Question: What is the name of the tenant mentioned in the document?
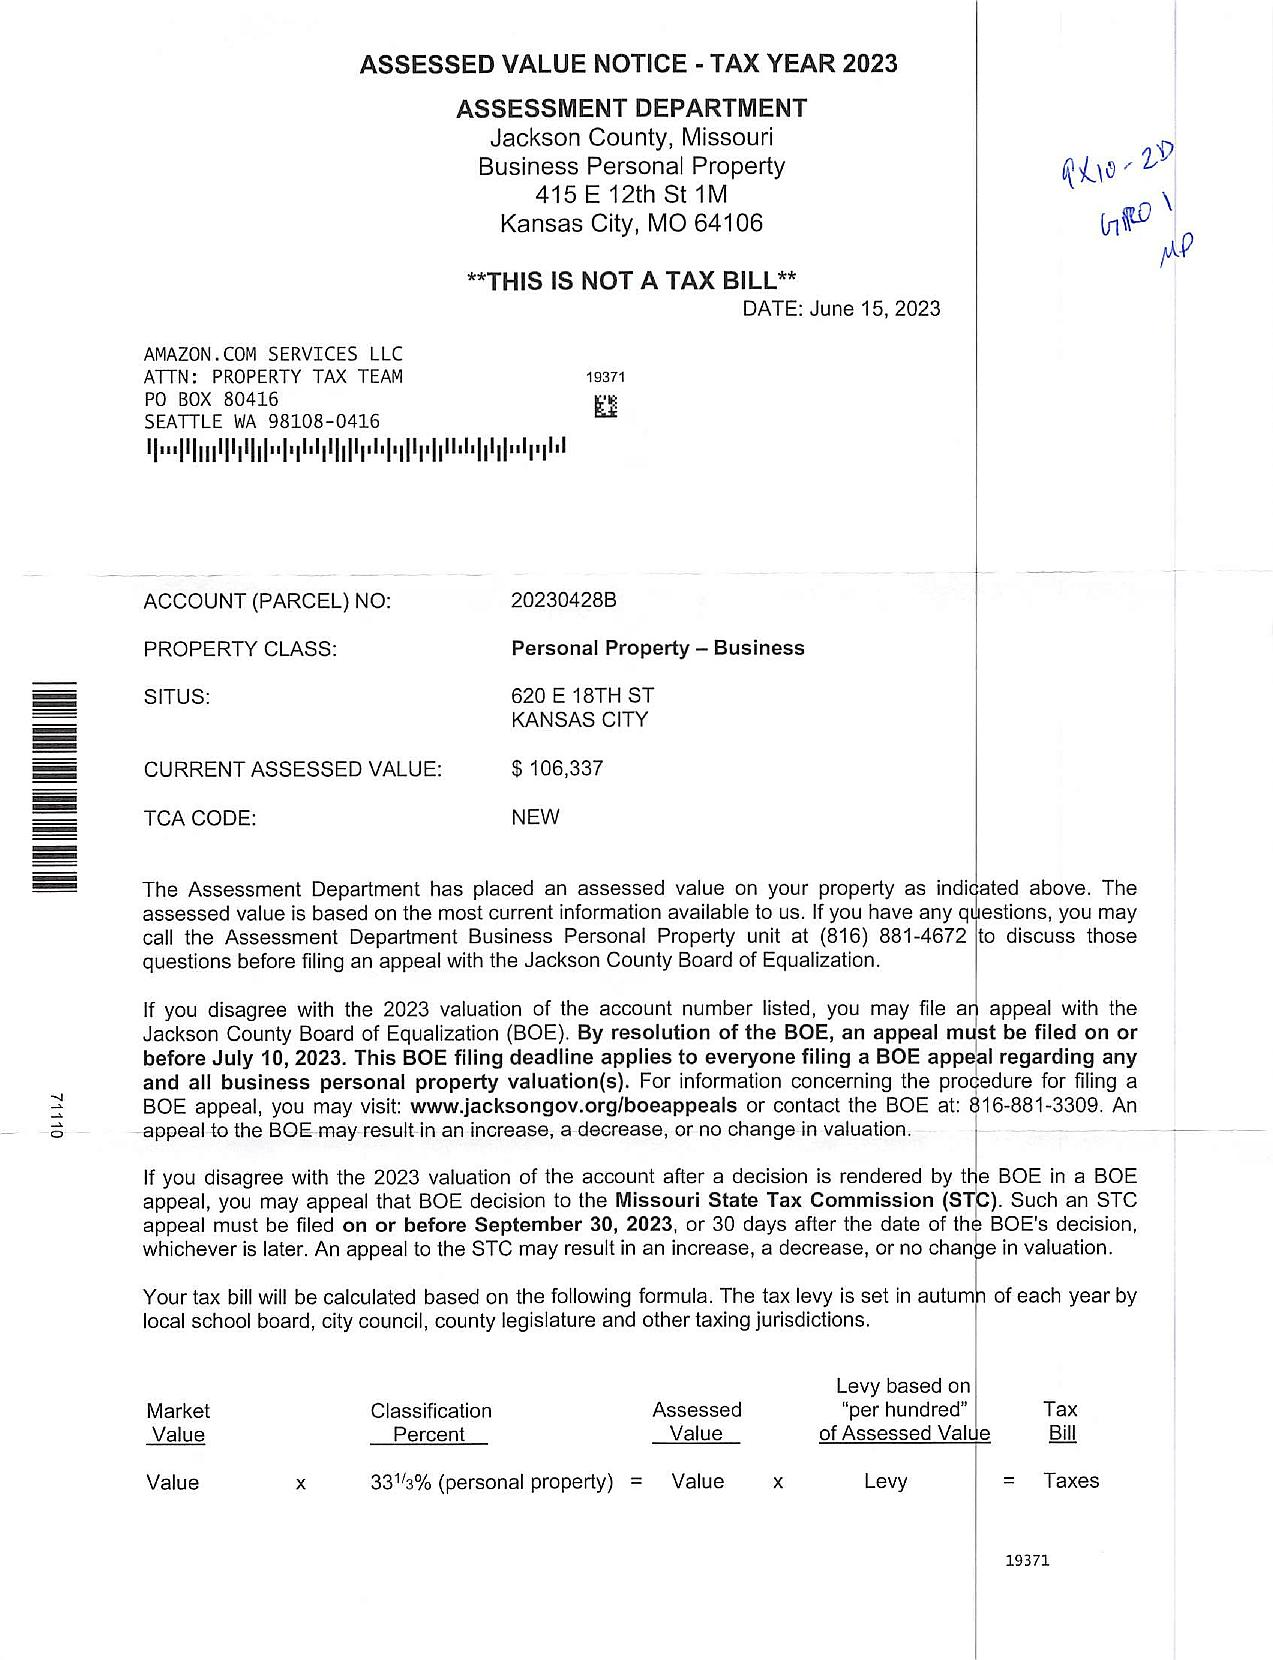
Answer: "AMAZON.COM SERVICES LLC"